Question: What is the estimated tax bill amount according to the document?
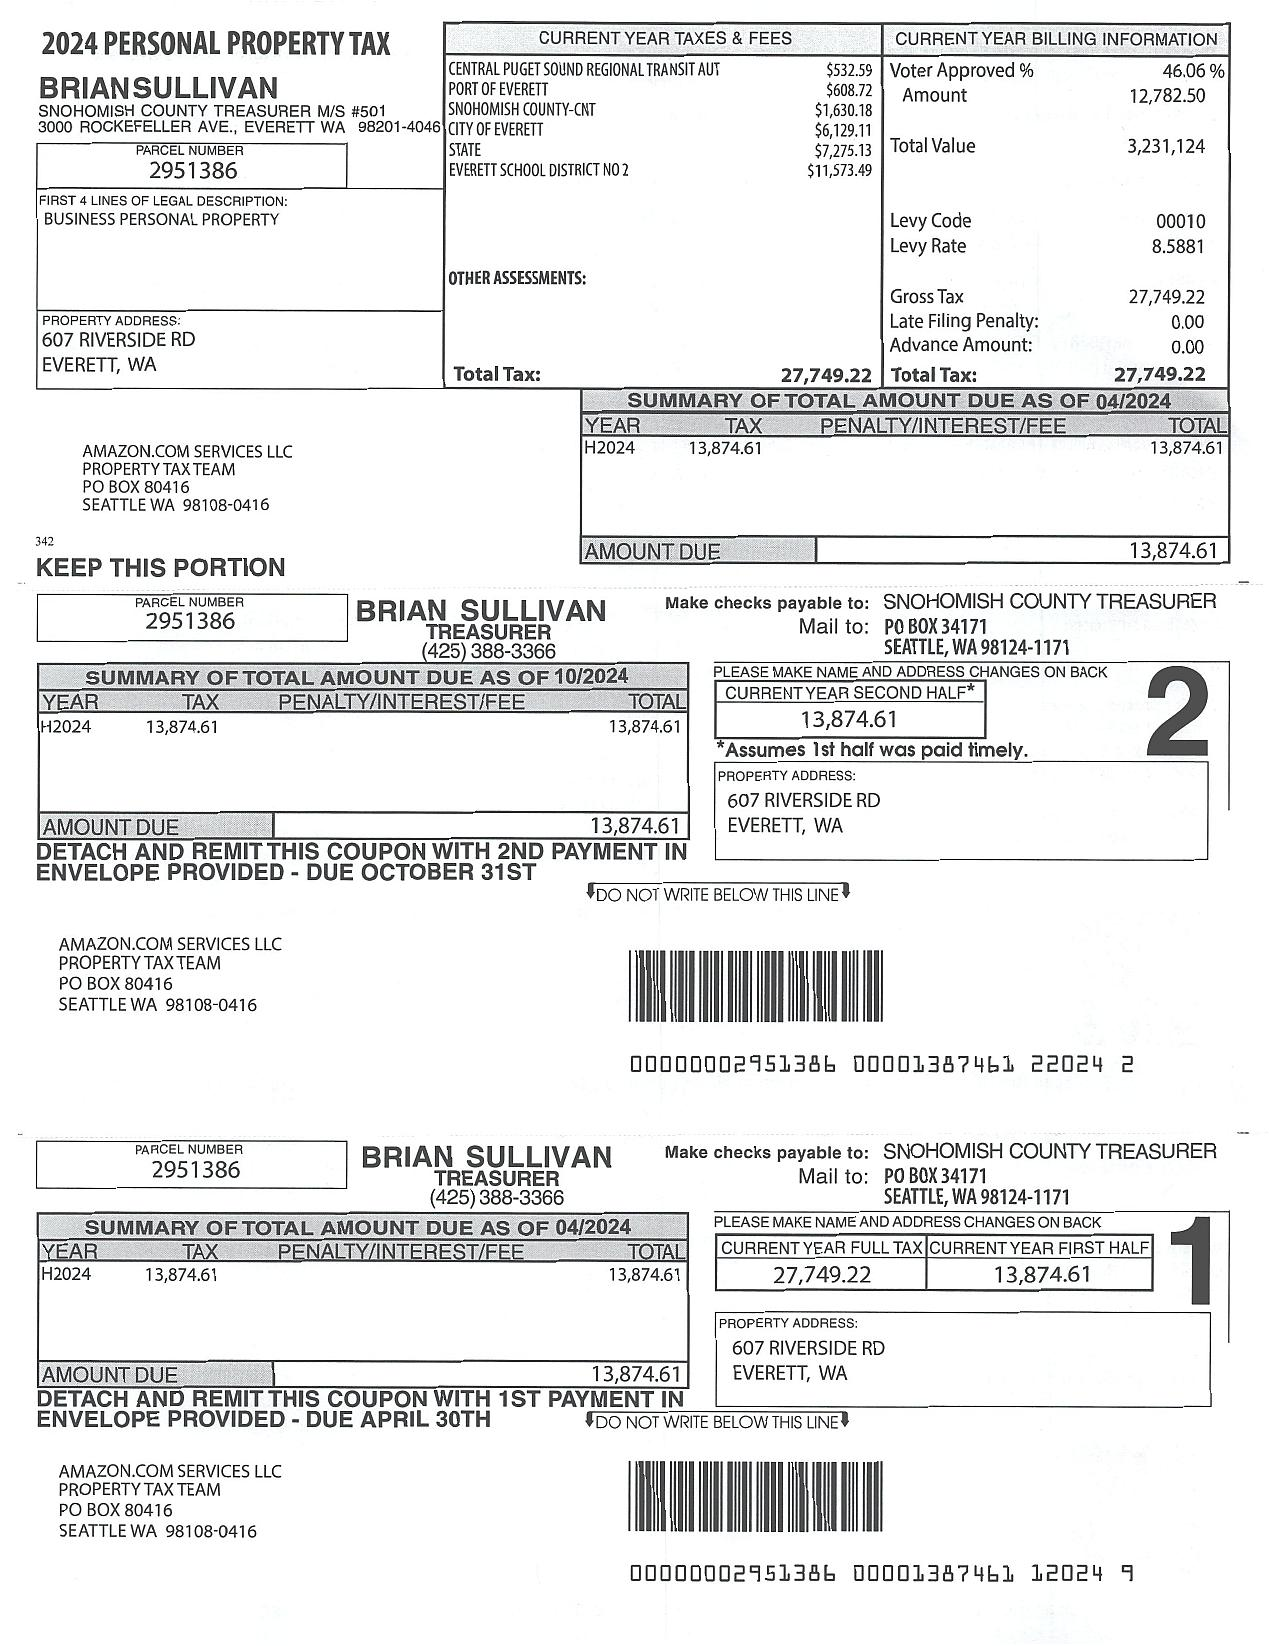
Answer: "$27,749.22 "